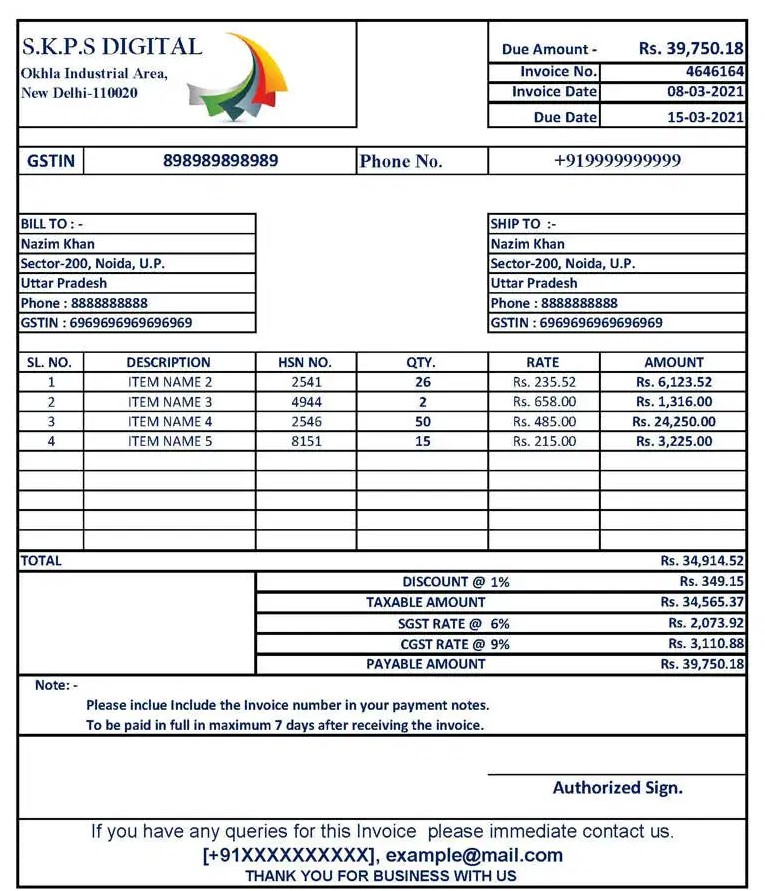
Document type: Invoice